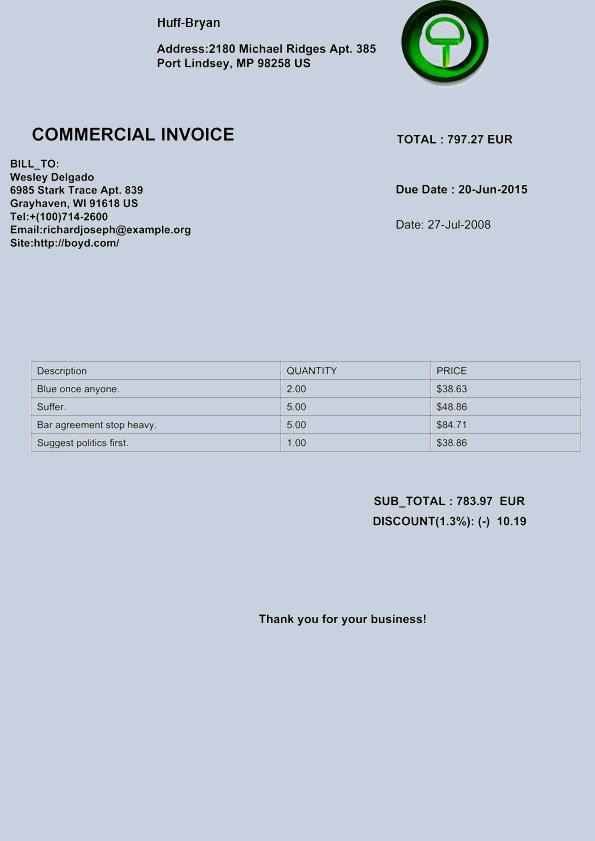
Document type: Invoice